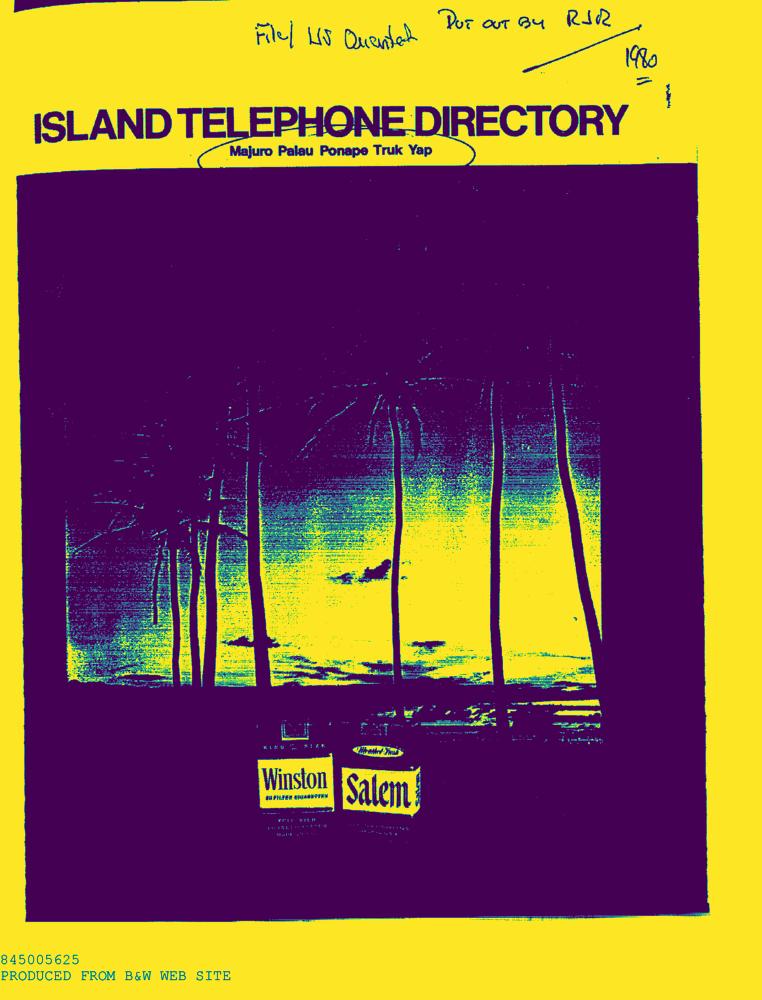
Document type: AD